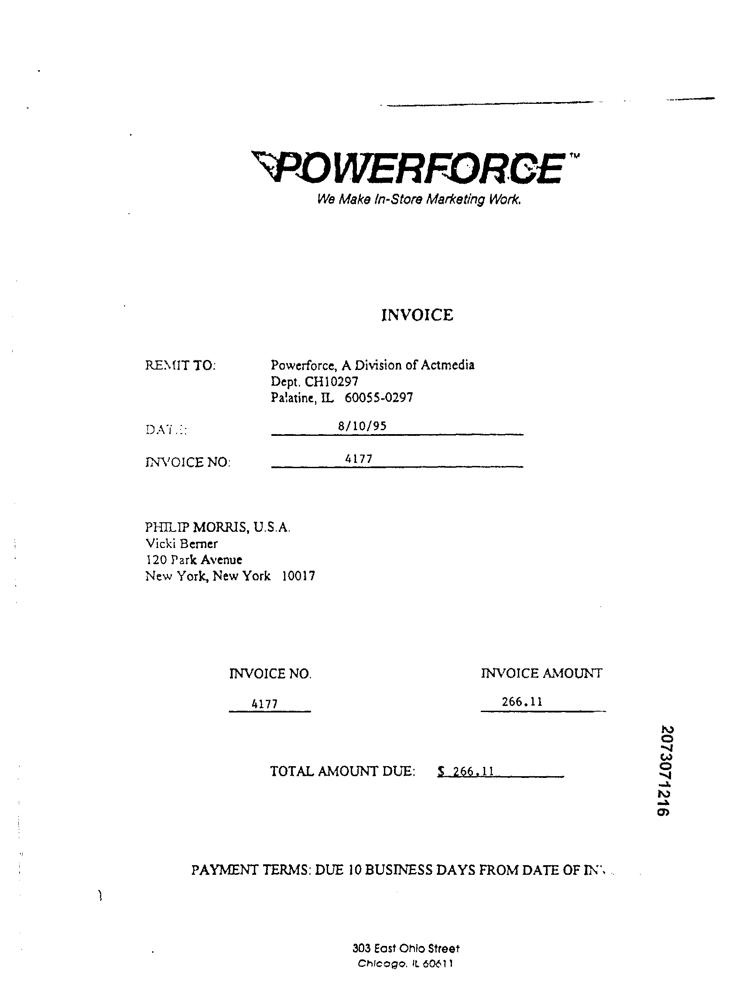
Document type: Invoice